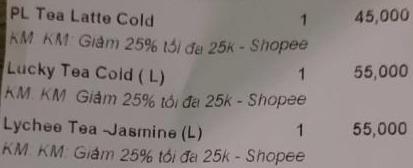
<table>
<tr>
<td>PL Tea Latte Cold</br>KM KM Giảm 25% tối đa 25k - Shopee</td>
<td>1</td>
<td>45,000</td>
</tr>
<td>Lucky Tea Cold ( L)</br>KM KM Giảm 25% tối đa 25k - Shopee</td>
<td>1</td>
<td>55,000</td>
</tr>
<tr>
<td>Lychee Tea - Jasmine (L)</br>KM KM Giảm 25% tối đa 25k - Shopee</td>
<td>1</td>
<td>55,000</td>
</tr>

</table>